Question: What is the assessed value of the property as noted in the document?
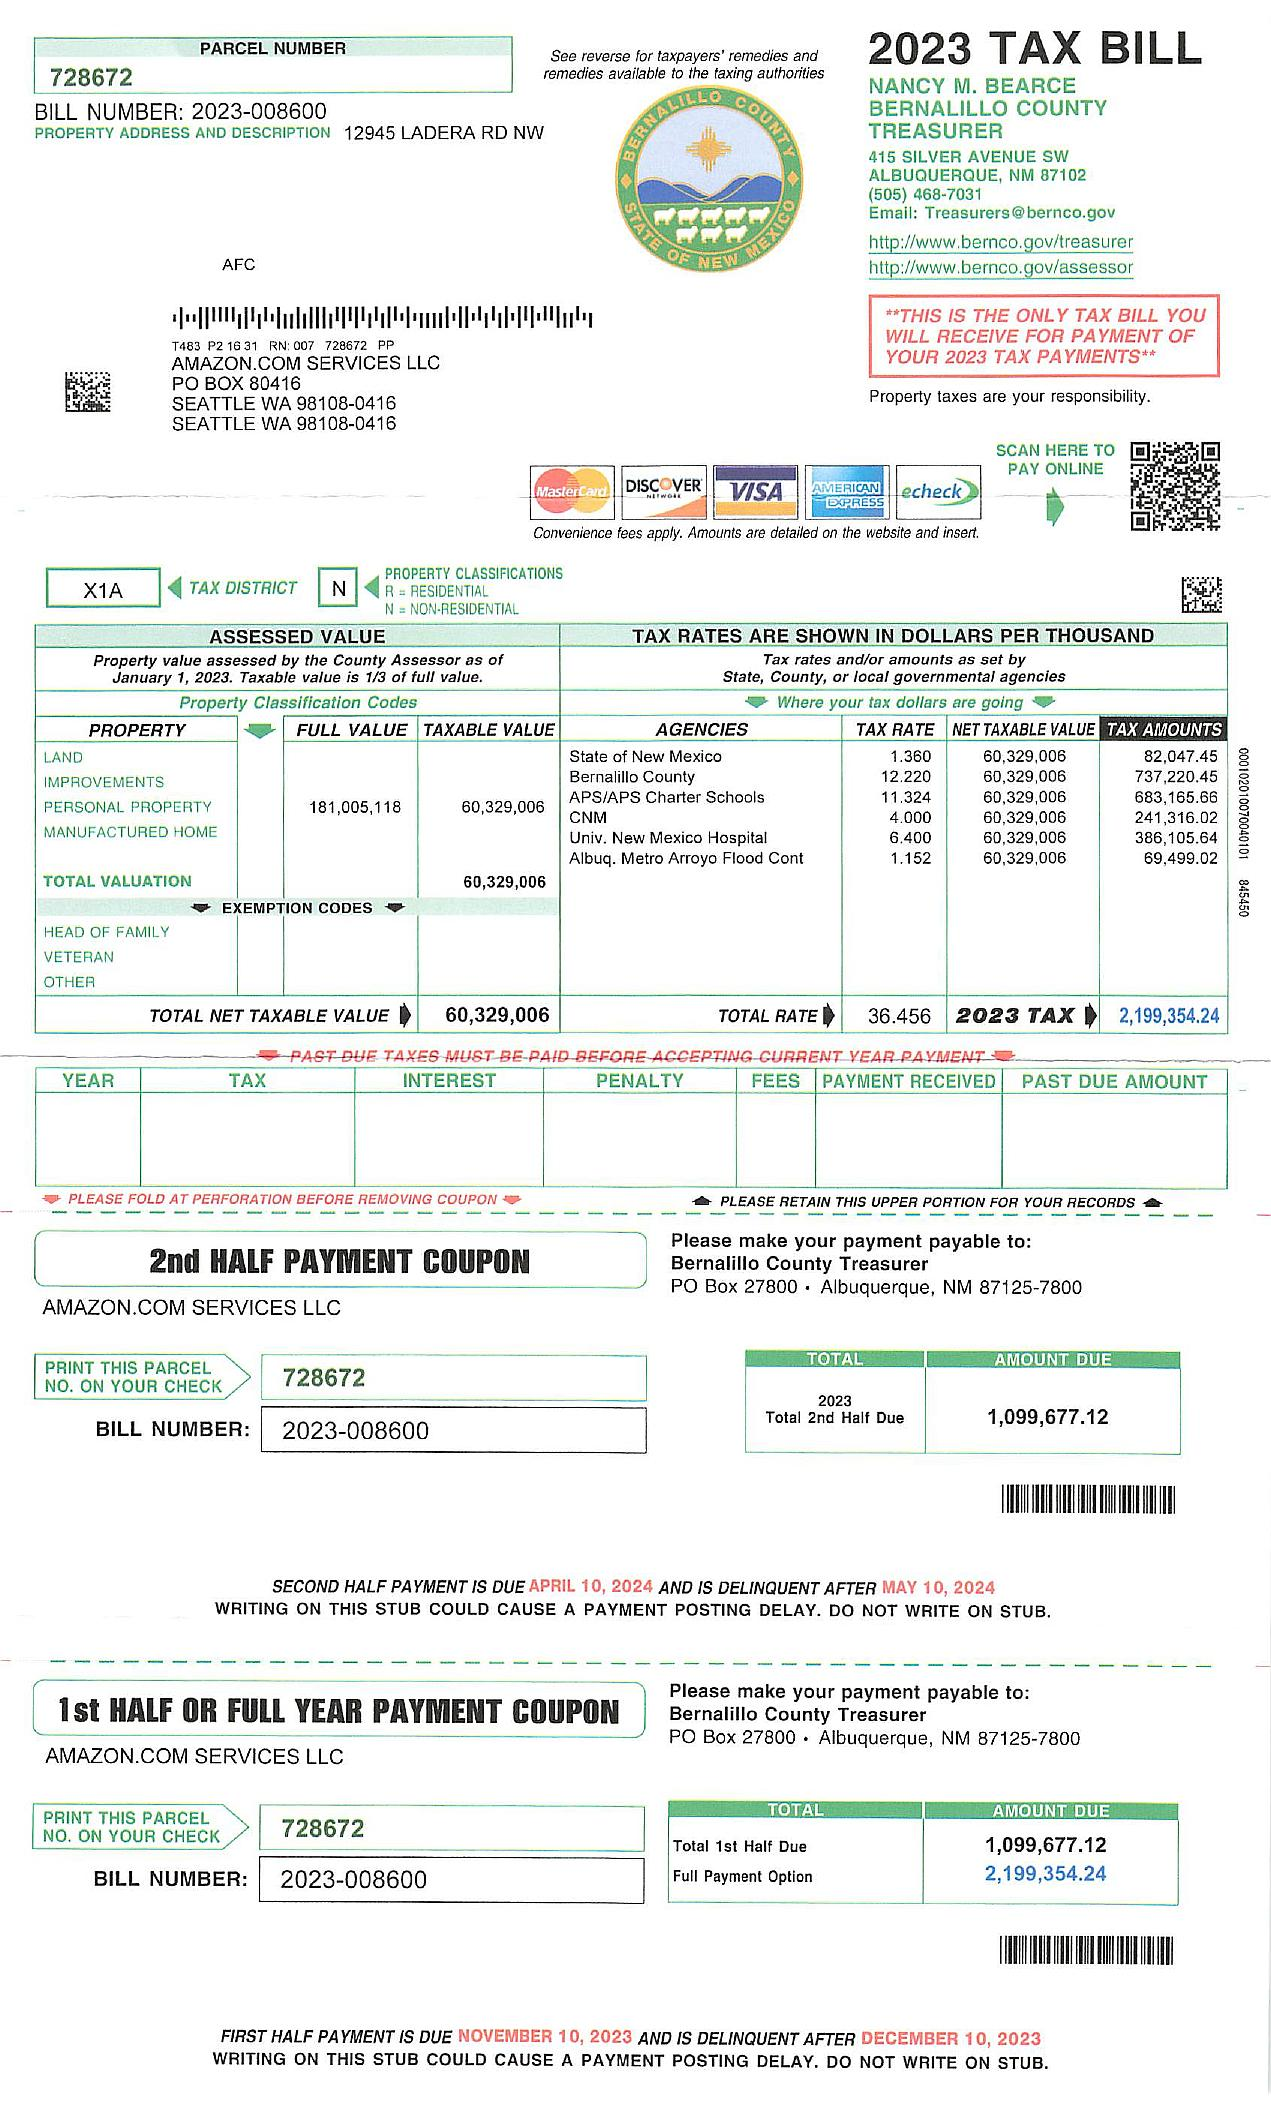
Answer: "60,329,006"